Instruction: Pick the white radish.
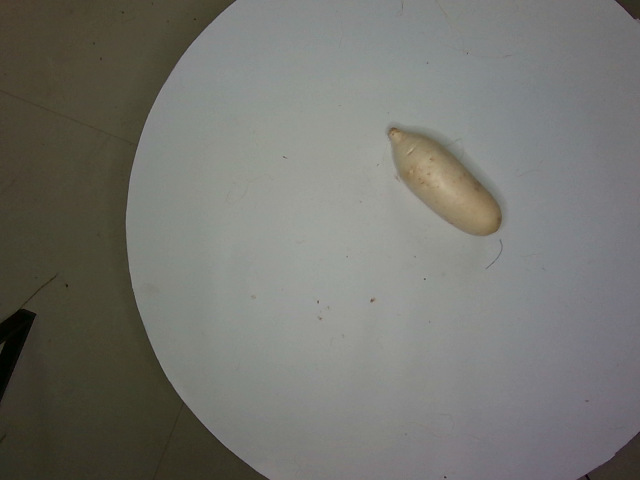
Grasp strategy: vertical